Question: How does the patient history play a role?
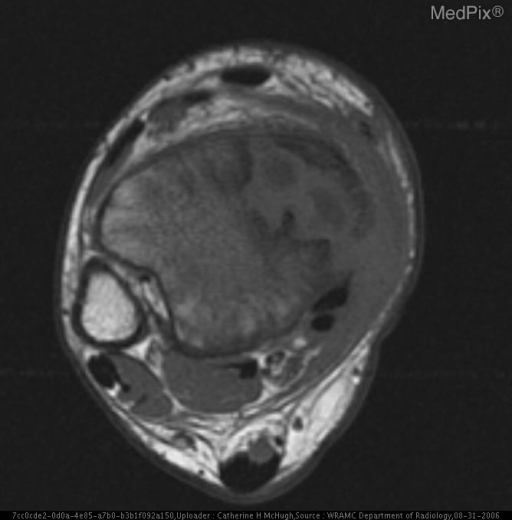
Answer: The patient's history of 14 year old boy presented initially for a sprained right ankle.  No abnormalities were found at that time.  The patient returned to clinic after 15 months due to increased swelling and pain in the right ankle over a 6 month period. is key in understanding the case.